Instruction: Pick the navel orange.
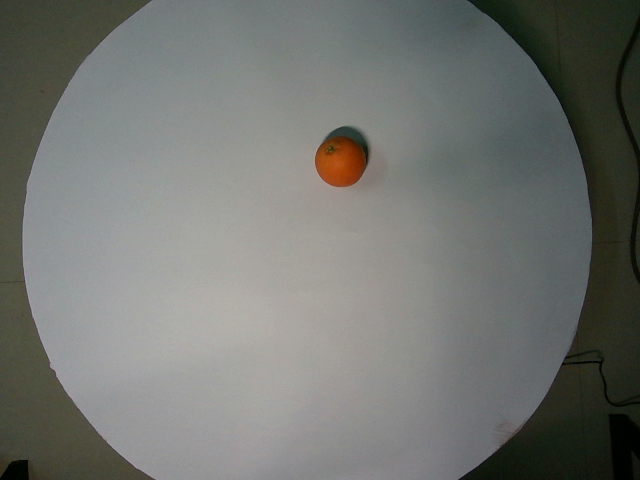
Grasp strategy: vertical